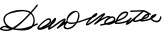
Signature of: daniel webster